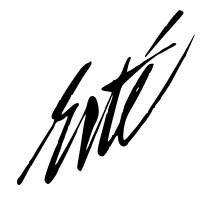
Signature of: erté